Question: What is the name of the tenant mentioned in the document?
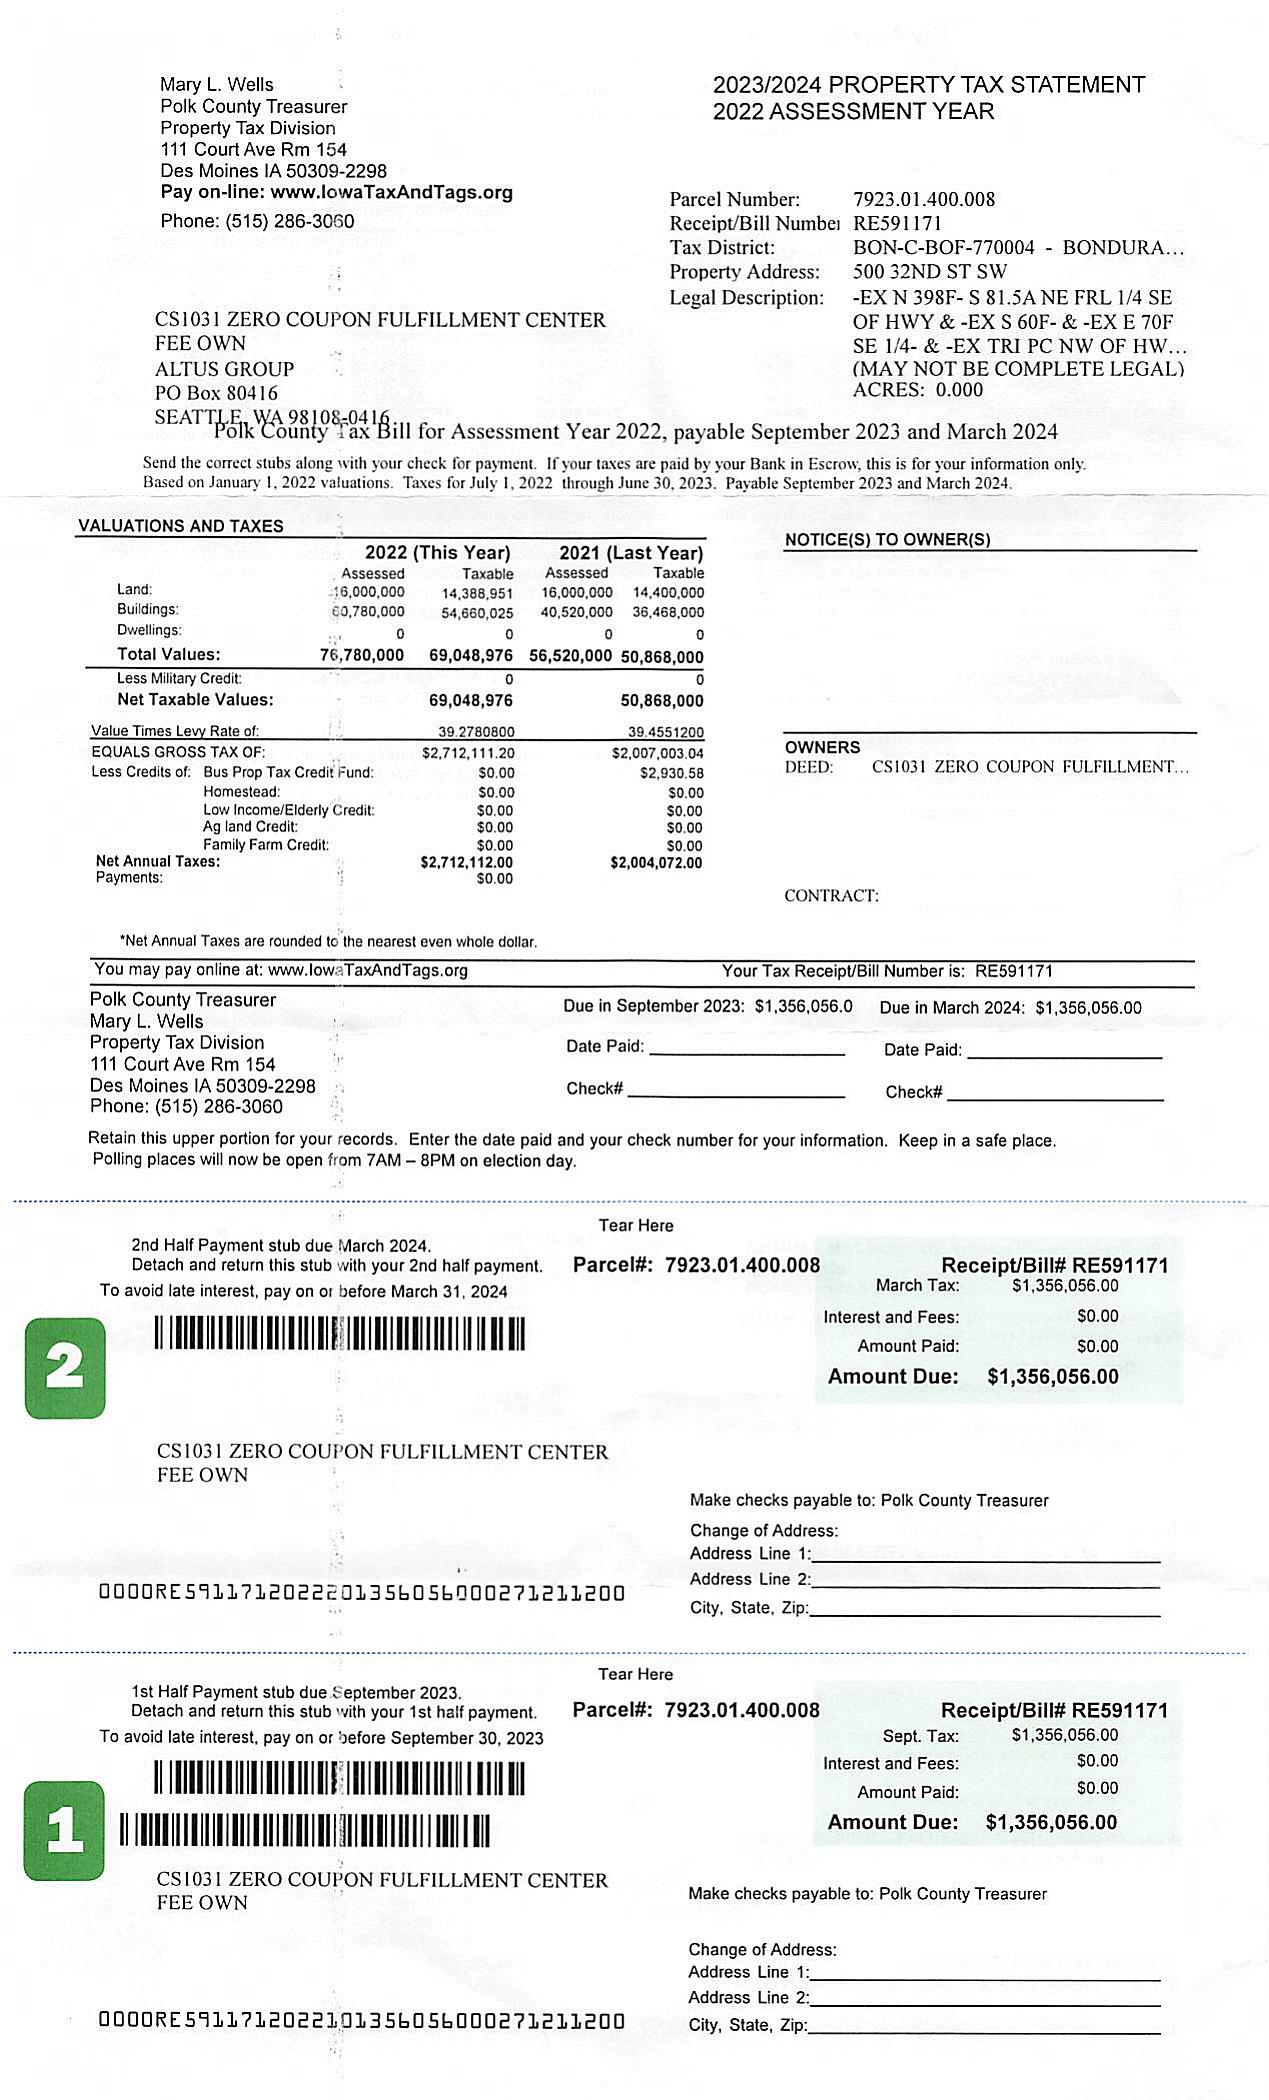
Answer: "CS1031 ZERO COUPON FULFILLMENT CENTER FEE OWN"